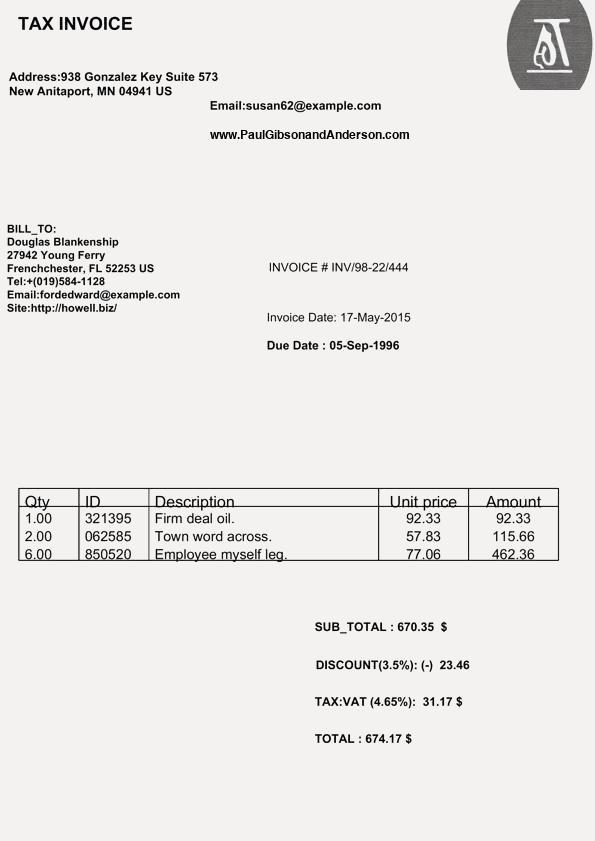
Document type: Invoice